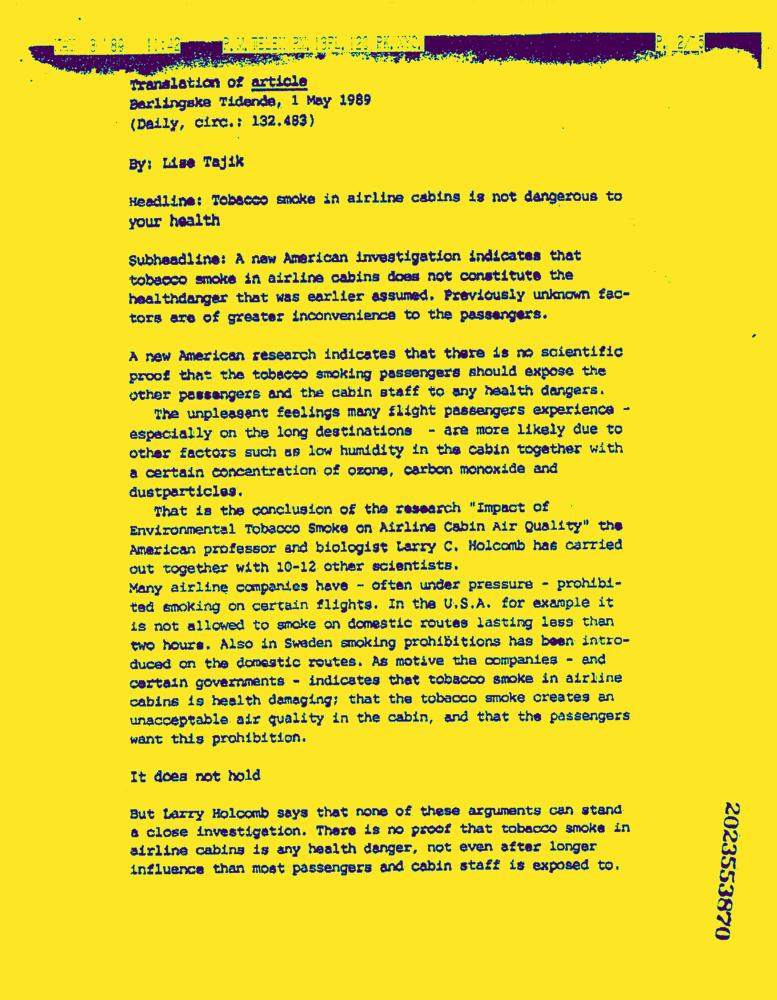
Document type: News-Article